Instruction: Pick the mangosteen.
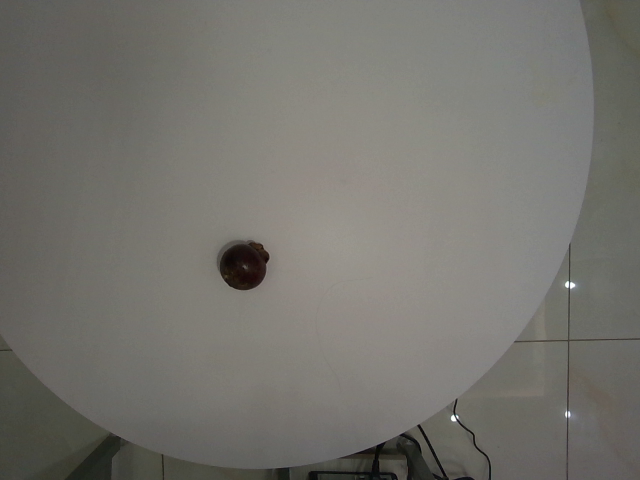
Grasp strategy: vertical